Question: How is the history relevant to the case?
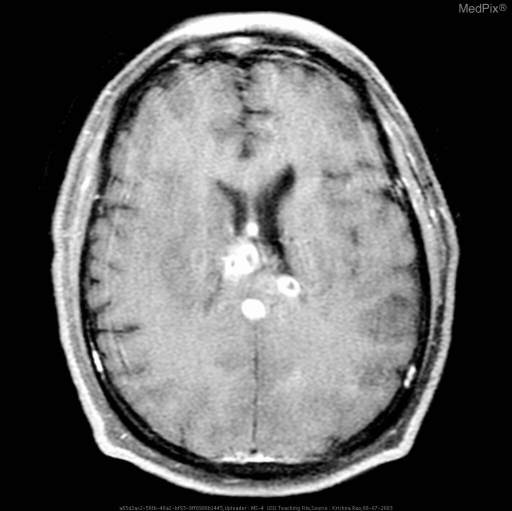
Answer: The patient's history of Patient presented with right-sided weakness and tonic-clonic activity in his right upper and lower extremity. is key in understanding the case.